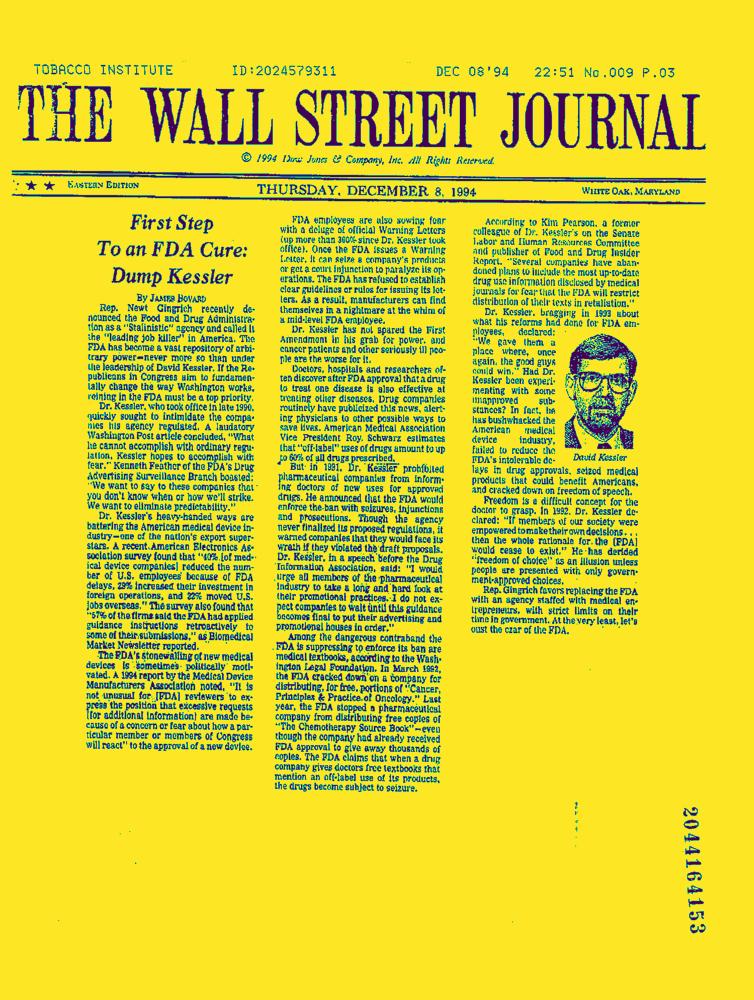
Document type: News-Article